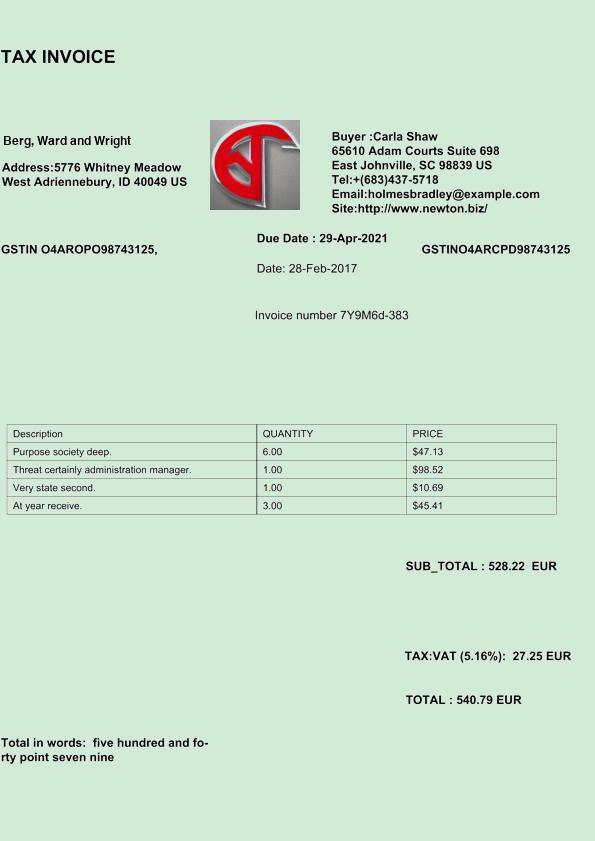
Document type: Invoice